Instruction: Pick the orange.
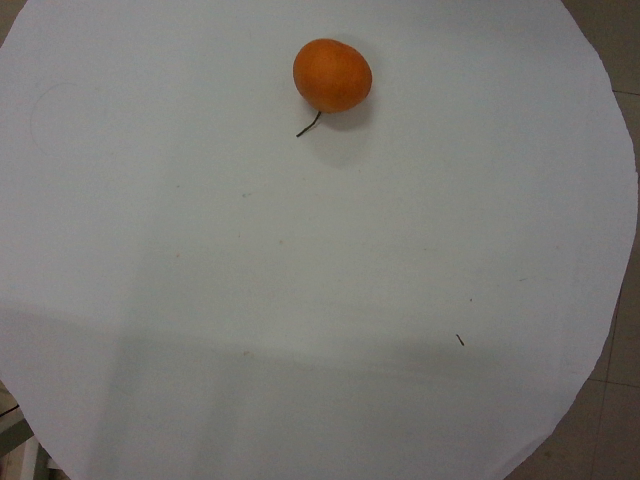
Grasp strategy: vertical